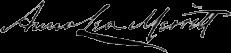
Signature of: anna lea merritt